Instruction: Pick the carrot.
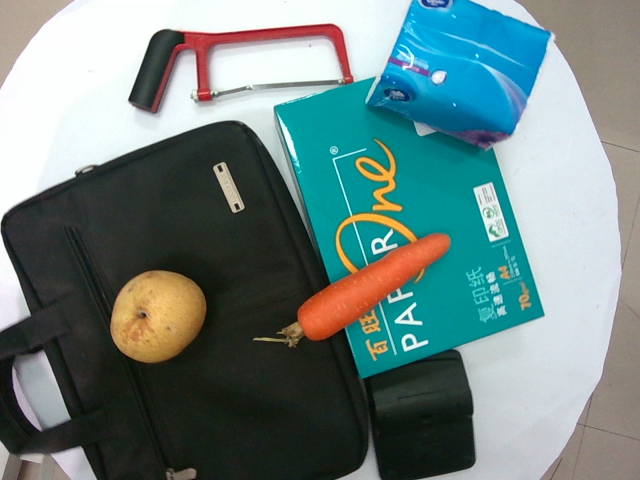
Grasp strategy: vertical